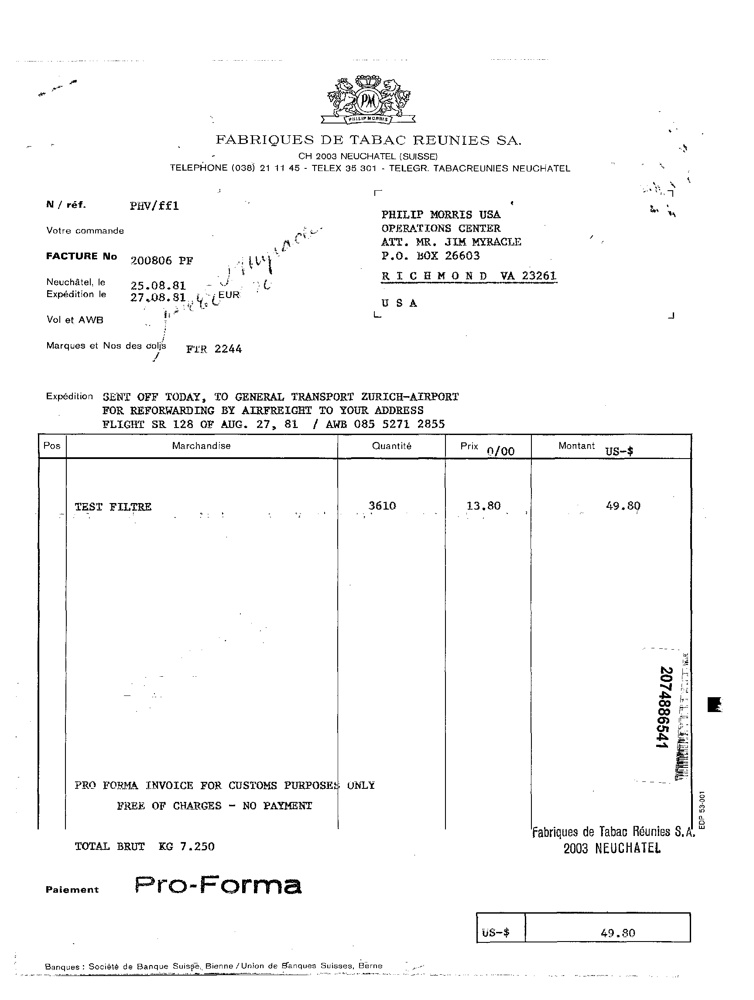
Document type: Invoice